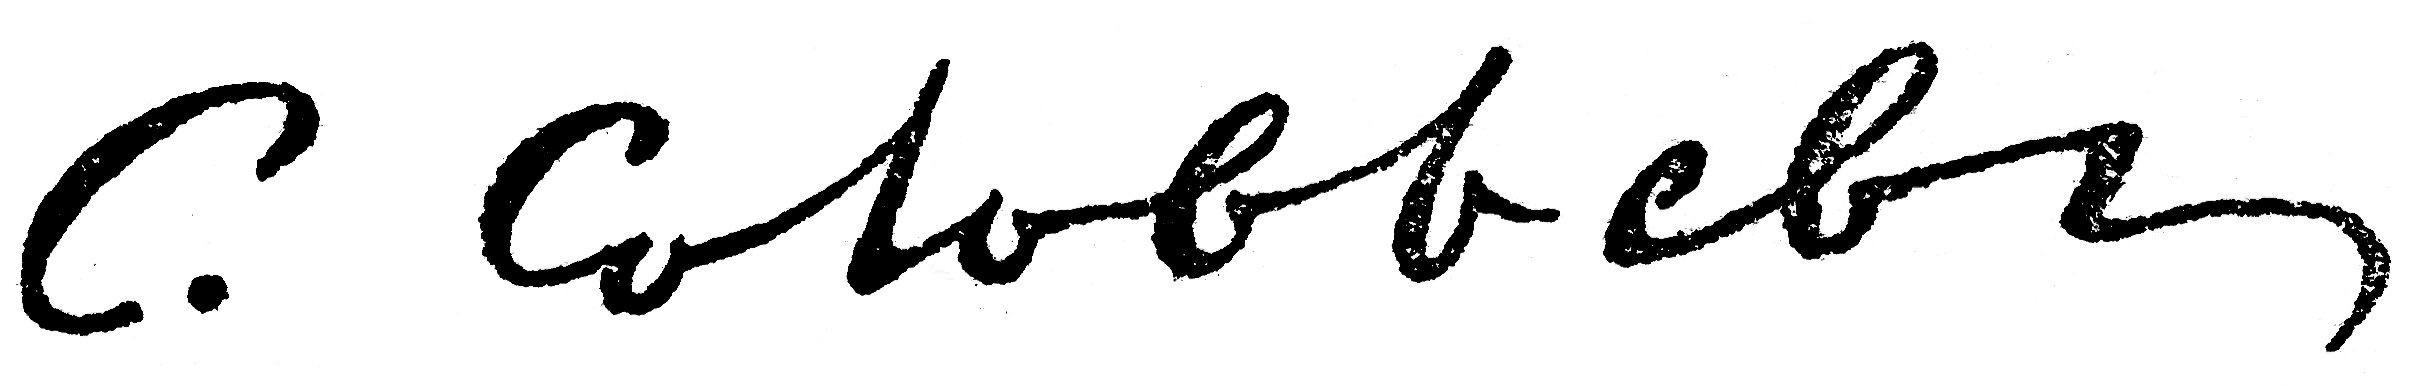
Signature of: sergey solovyov